Question: Talk about the condition:
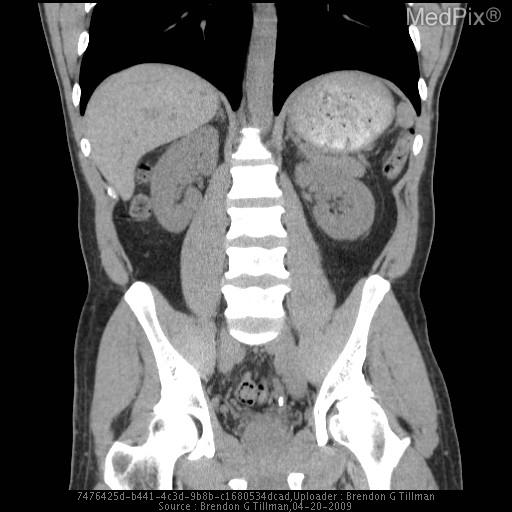
Answer: The disease is discussed as: Ureterolithiasis is the formation or presence of a calculus or calculi in one or both ureters.  Typically the stones form in the renal pelvis and travel along the ureter and may become enlarged.  Hydronephrosis, obstruction, and/or pyonephrosis may result from a stone trapped in the ureters.  Often patients have pain and hematuria.  There are typically four different kinds of stones that may form in the kidney or ureter and can become impacted or have a slow transit through the ureter including the most common calcium oxalate or phosphate, struvite , cystine, and uric acid stones.